Question: What is the assessed value of the property as noted in the document?
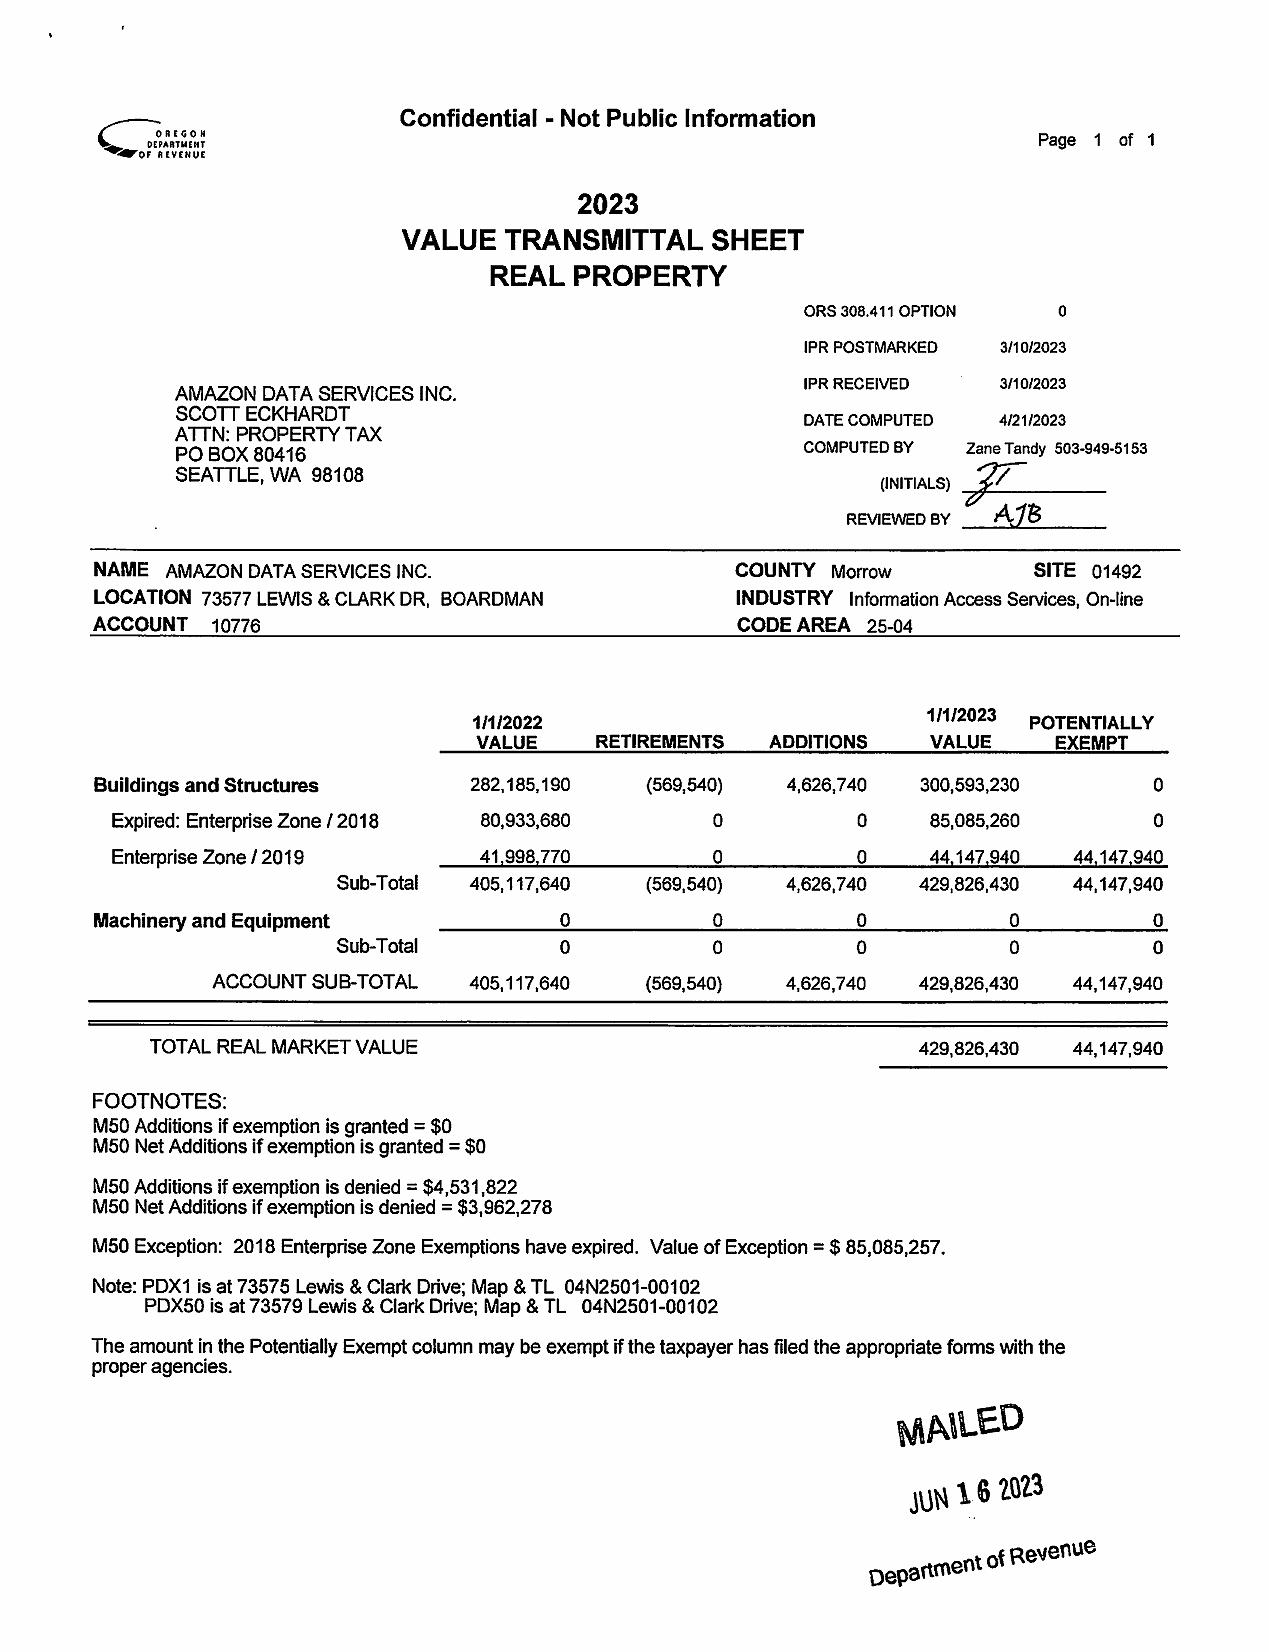
Answer: "429,826,430"